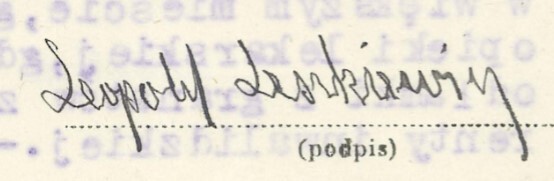
Signature of: leopold leszkiewicz